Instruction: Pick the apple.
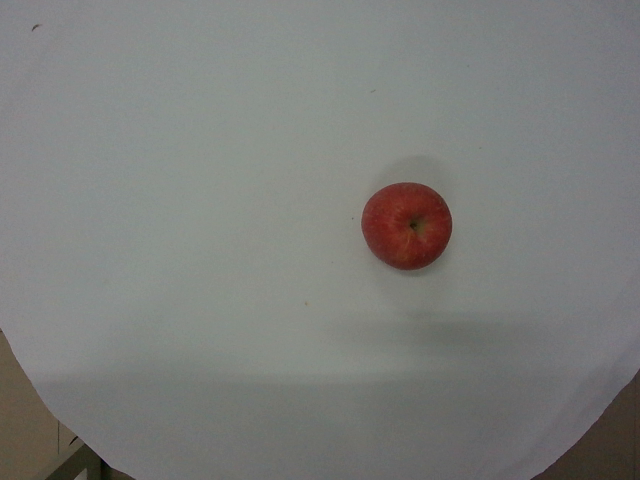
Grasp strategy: vertical